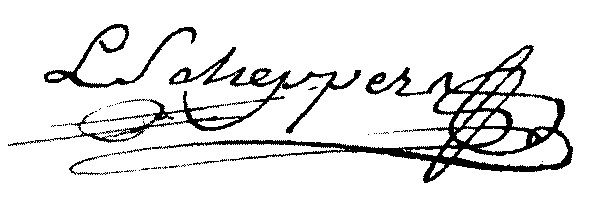
Signature of: louis joseph scheppers